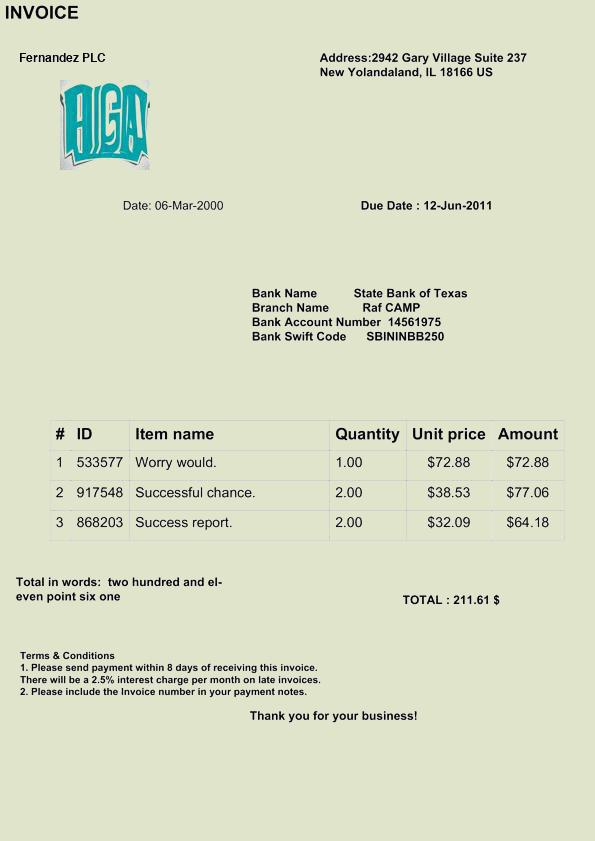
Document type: Invoice